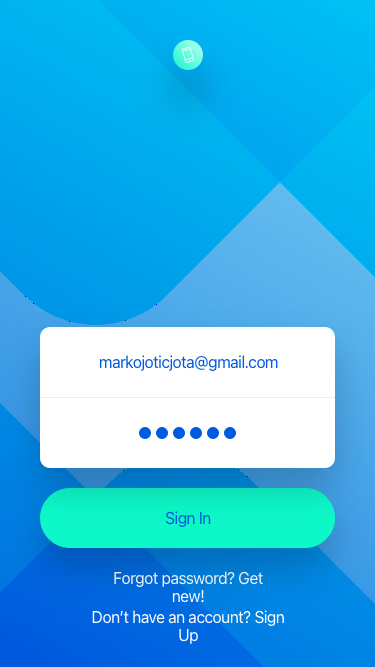
Text in this UI design:
Don’t have an account? Sign Up
Forgot password? Get new!
Sign In
markojoticjota@gmail.com